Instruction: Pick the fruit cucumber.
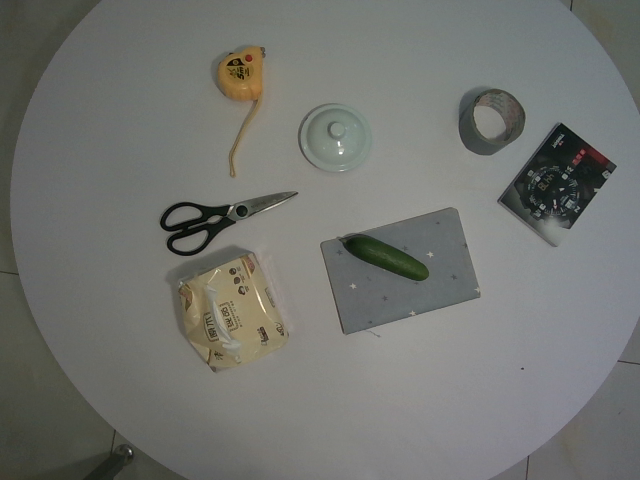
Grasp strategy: vertical